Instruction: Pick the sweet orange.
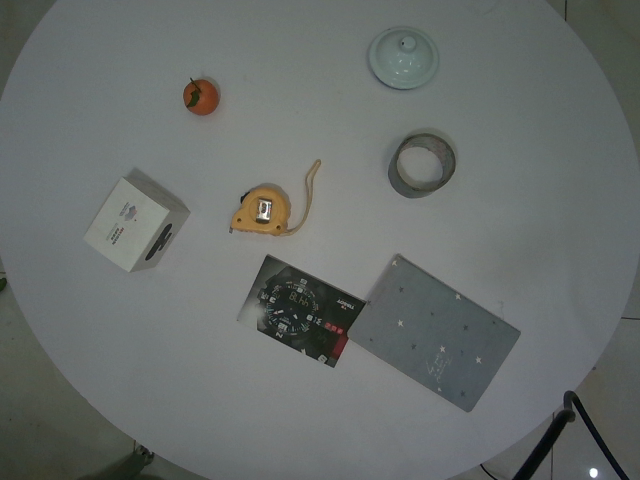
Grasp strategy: vertical